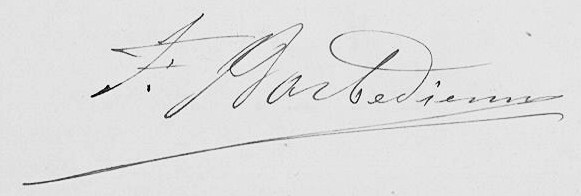
Signature of: ferdinand barbedienne